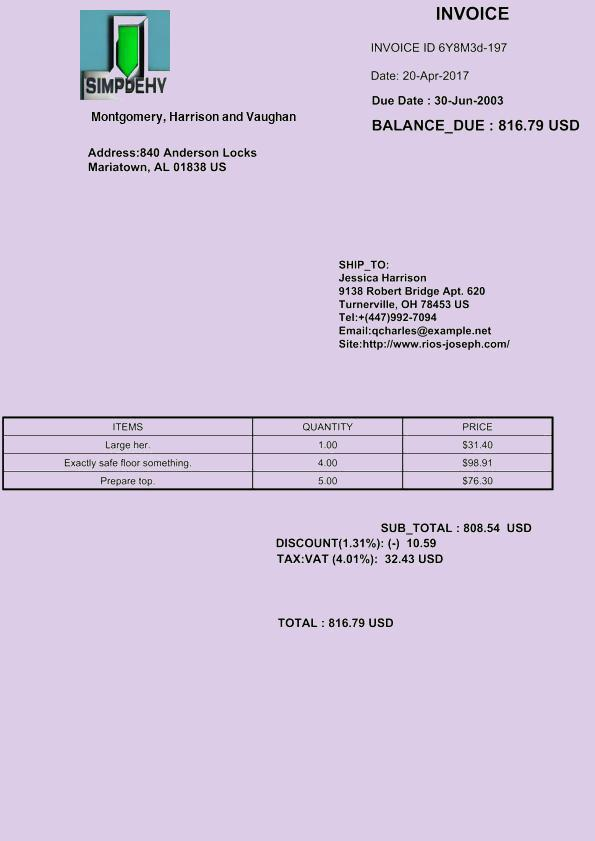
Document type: Invoice